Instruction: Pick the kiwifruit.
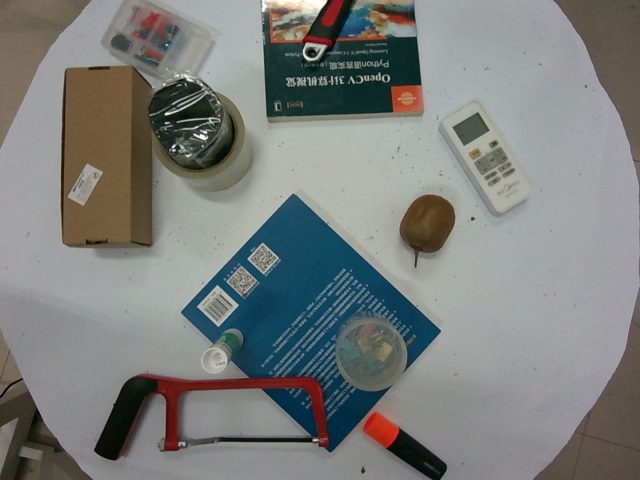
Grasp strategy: vertical